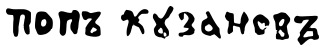
Signature of: evgeniy popkuzmanov